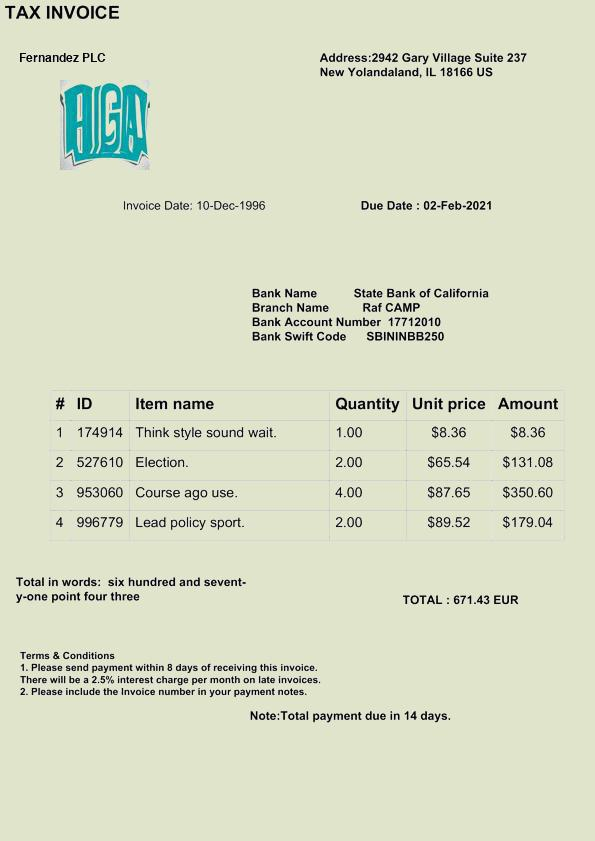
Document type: Invoice